Question: Talk about the condition:
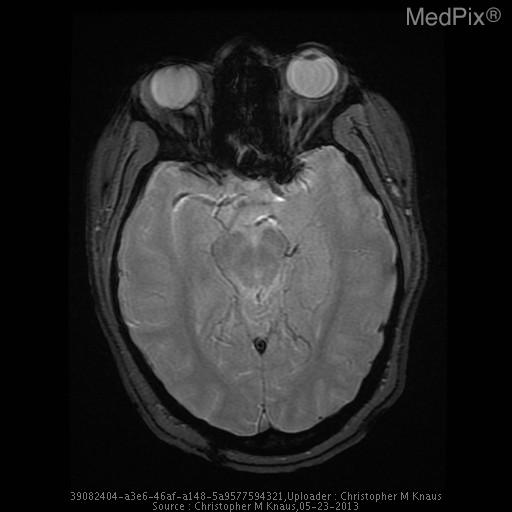
Answer: The disease is discussed as: Venous sinus thrombosis is caused by thrombus formation in the dural venous sinuses or cerebral veins.  It is an uncommon disorder (2-7 per million) which can have serious complications.  Causal factors include local (regional infection, trauma, neoplasm) and systemic (dehydration, hypercoagulable states, pregnancy, oral contraceptives).  Clinical presentation includes headache, neurologic deficits or seizures.  The superior sagittal sinus is most commonly affected, followed by the transverse and sigmoid sinuses.  Complications include venous infarcts, intracerebral hemorrhage and intracranial hypertension.

On noncontrast CT, the thombosed sinus is usually hyperdense.  This is nonspecific as dehydrated patients, adjacent subdural or subarachnoid hemorrhage or elevated hematocrit can cause increased sinus attenuation.  On contrast enhanced CT, the empty delta sign is a central defect from thrombus surrounded by contrast enhanced blood.  On MRI, absence of a flow void or abnormal signal within the sinus is seen.

MR venography with two-dimensional time-of-flight is used due to high sensitivity for slow flow compared to 3D TOF.  Contrast enhanced MRV improves visualization of small vessels.  CT venography is a rapid and accurate method for evaluating the venous sinuses.  Disadvantages include ionizing radiation exposure and need for iodinated contrast material.